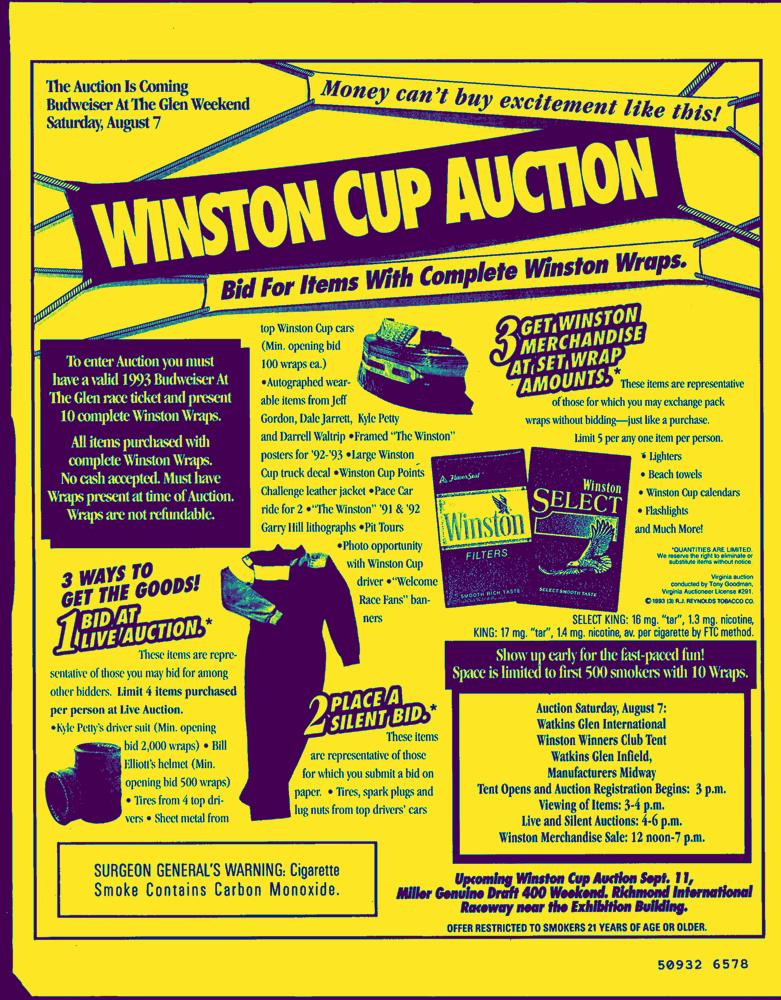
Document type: AD